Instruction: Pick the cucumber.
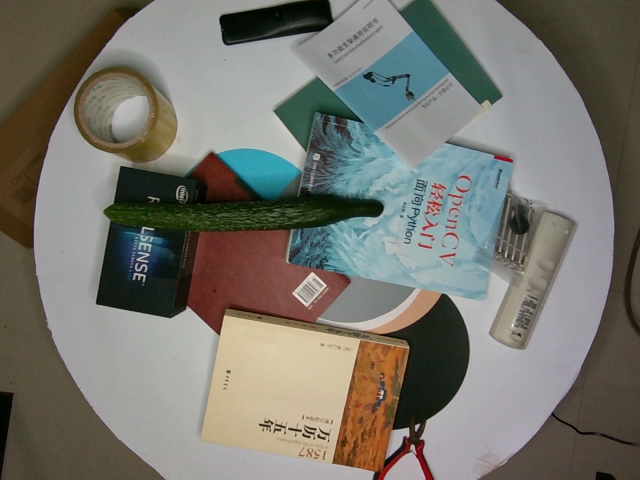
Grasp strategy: vertical